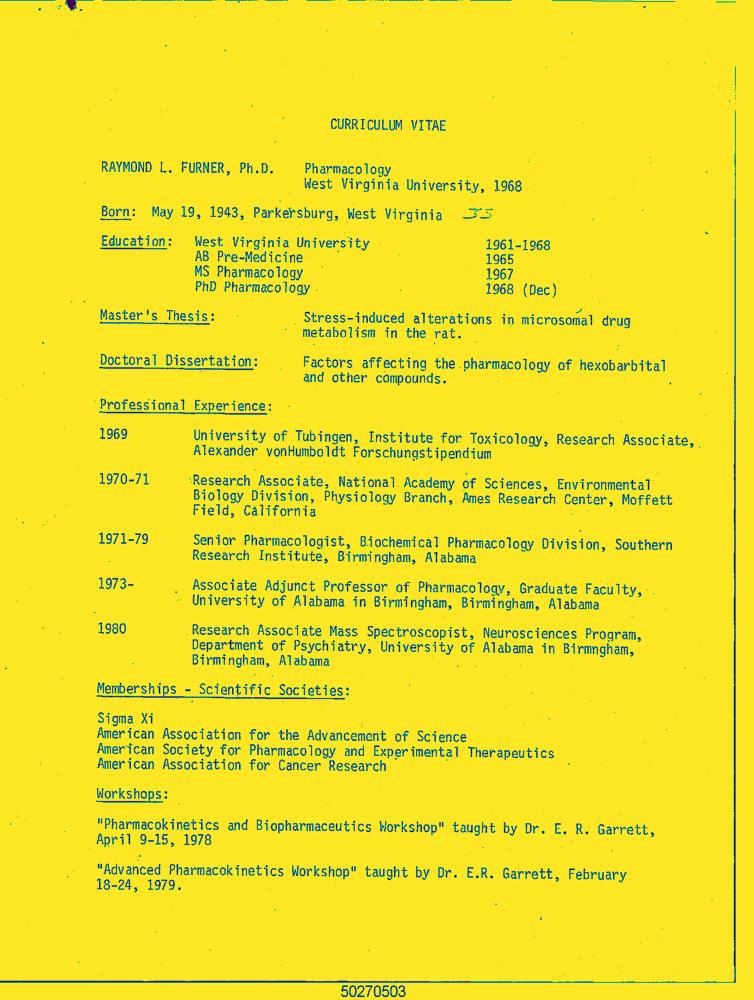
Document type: Resume-Doc